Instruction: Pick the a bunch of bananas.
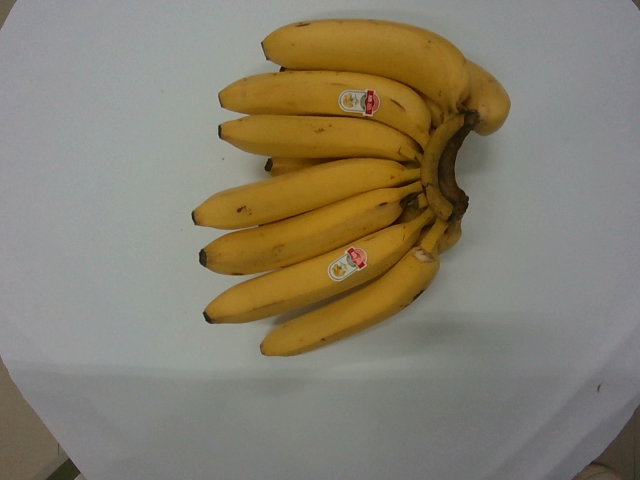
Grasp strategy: vertical